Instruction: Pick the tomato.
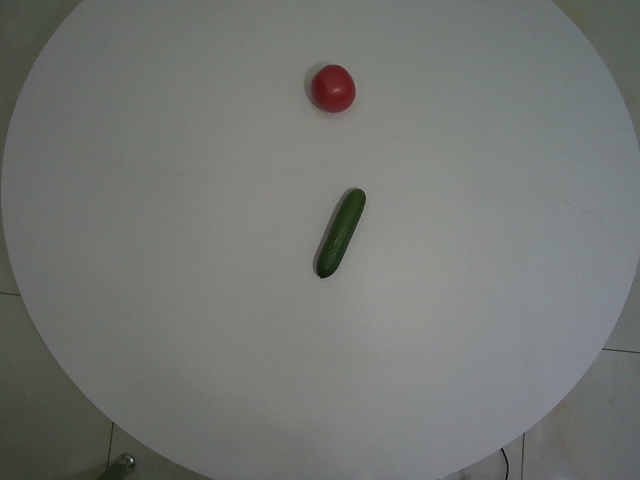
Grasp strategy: vertical